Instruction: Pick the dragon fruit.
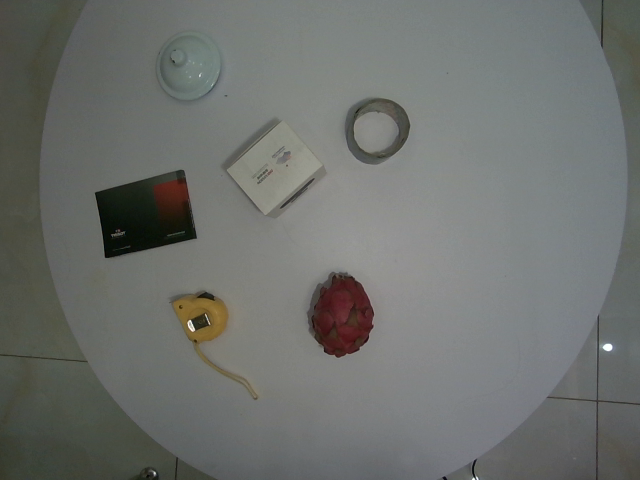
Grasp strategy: vertical